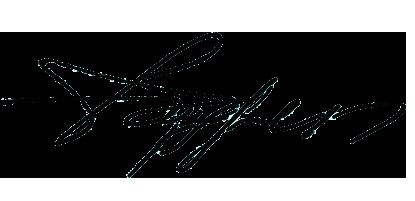
Signature of: ferdi tayfur